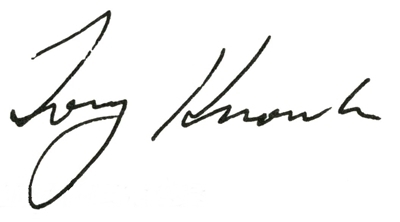
Signature of: tony knowles